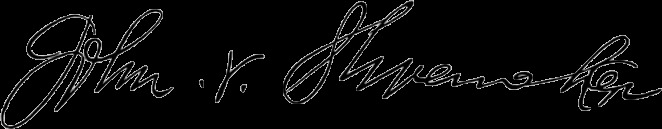
Signature of: john veitch shoemaker